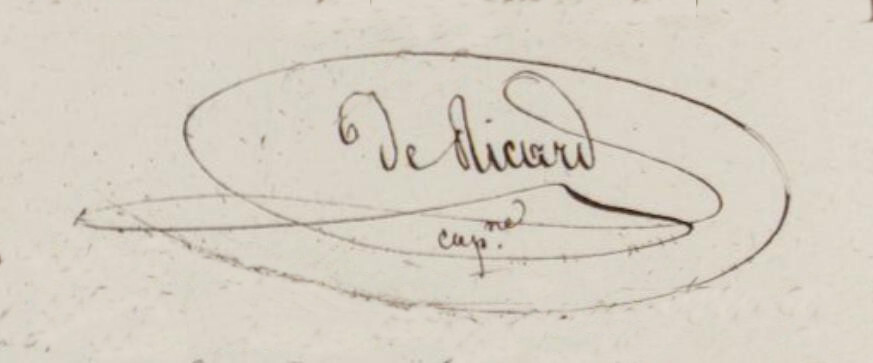
Signature of: joseph barthélemy de ricard